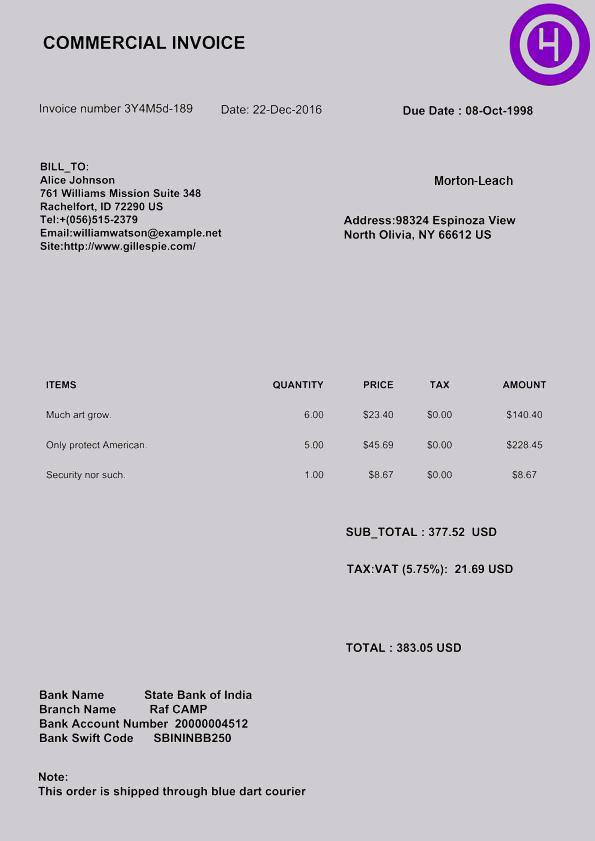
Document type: Invoice